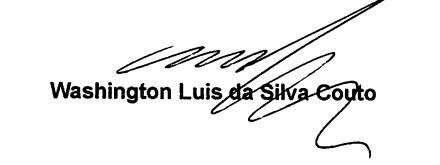
Signature of: washington couto